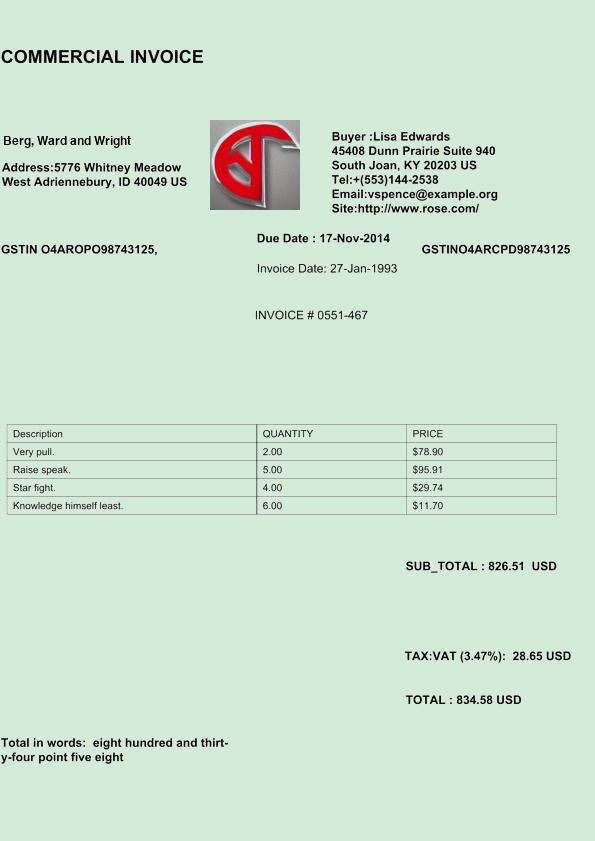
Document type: Invoice